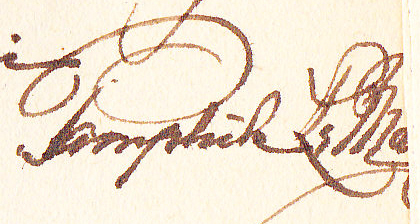
Signature of: pamphile lemay